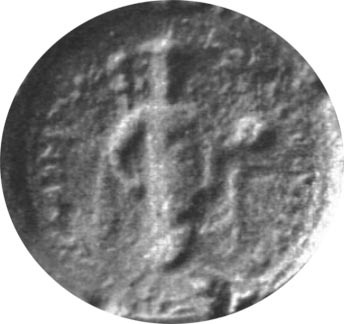
Signature of: stefan radoslav of serbia